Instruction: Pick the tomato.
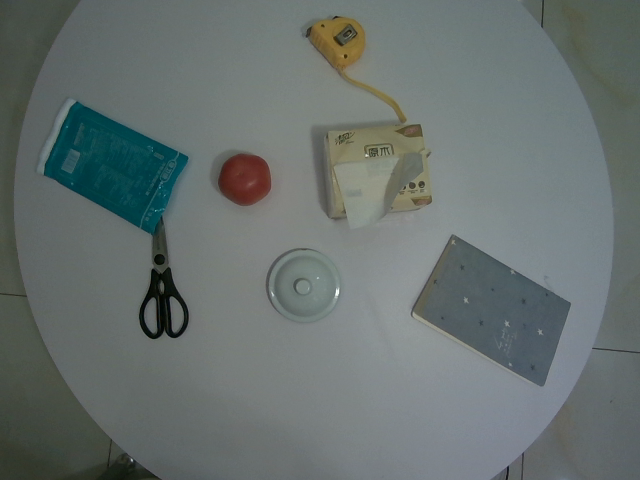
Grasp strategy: vertical